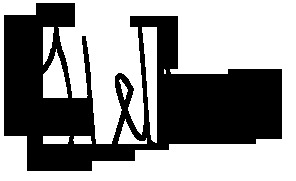
Signature of: hella